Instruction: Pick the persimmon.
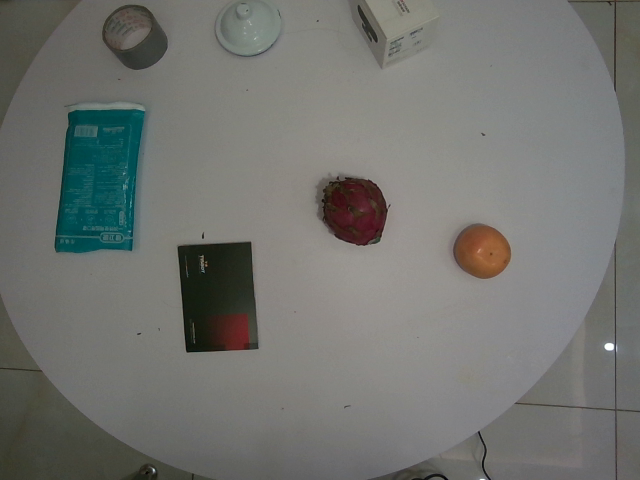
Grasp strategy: vertical